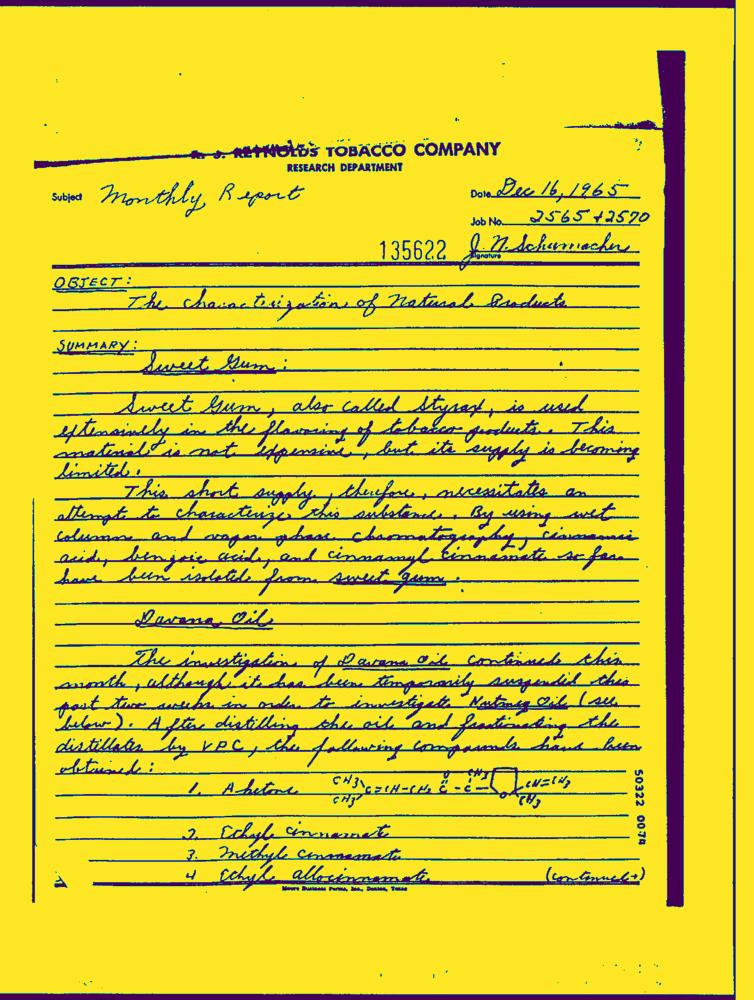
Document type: Hand-Written